Question: What could the diagnosis suggest?
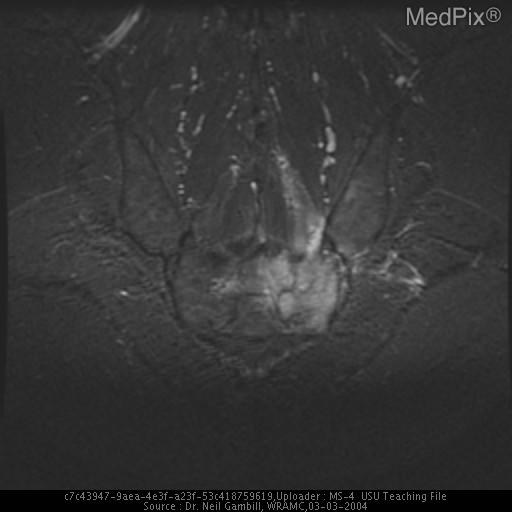
Answer: The possible diagnosis includes metastatic disease, primary bone tumor, lymphoma, multiple myeloma, giant cell tumor, and chondroma.